Question: What do the imaging results show?
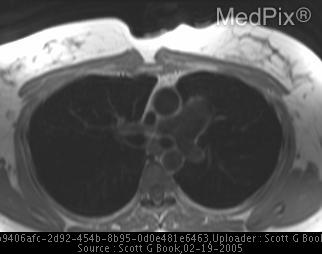
Answer: The imaging shows Scout view from CT demontrates left sided heart deviation.
Axial CT images demonstrate left sided cardiac deviation with rotational component and absence of left sided pericardium with interpostion of lung between aorta and left main pulmonary artery.
Multiplane MRI images demonstrate absent left and posterior pericardial fat and pericardium. Axial MRI demostrates absence of pericardial fat in between aorta and left main pulmonary artery..